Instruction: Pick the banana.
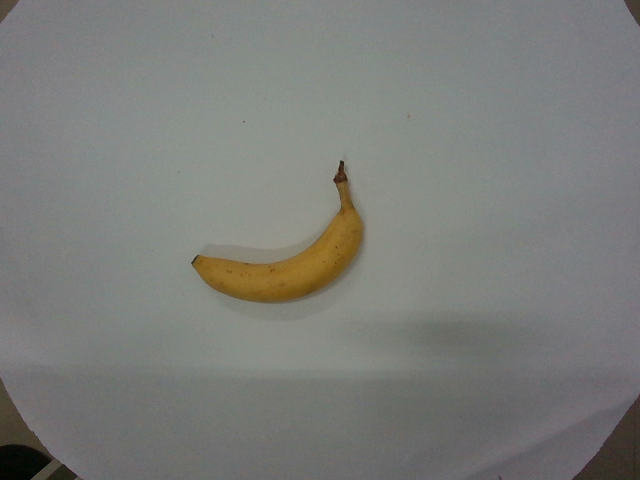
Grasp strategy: vertical